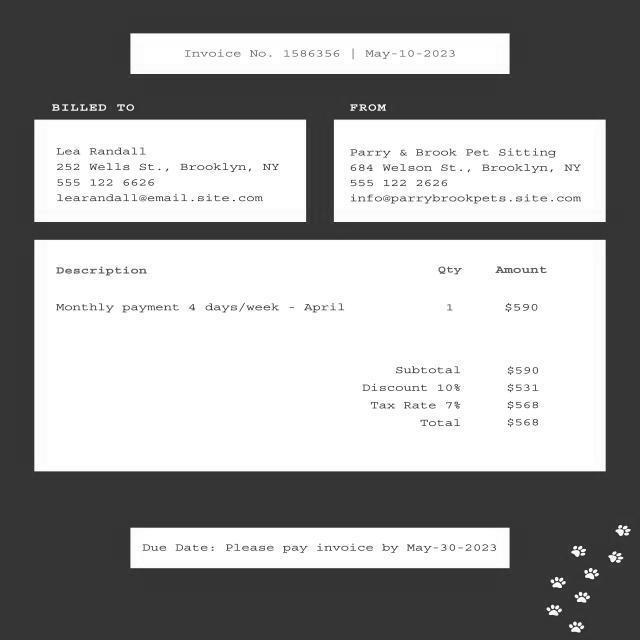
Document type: Invoice